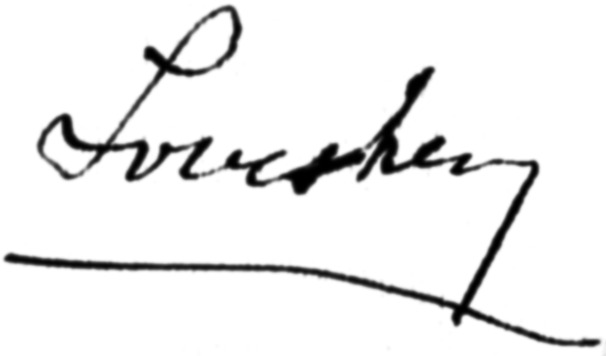
Signature of: louis levy